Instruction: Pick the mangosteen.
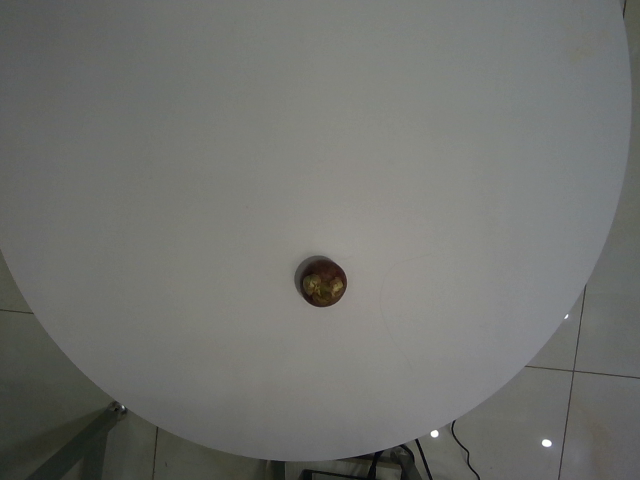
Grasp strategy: vertical